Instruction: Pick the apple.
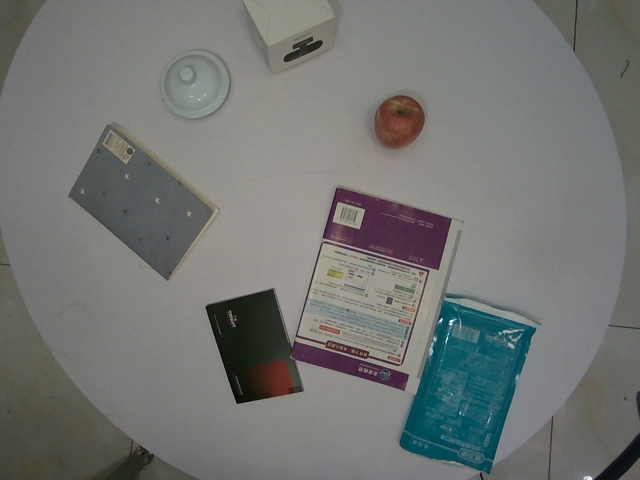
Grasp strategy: vertical